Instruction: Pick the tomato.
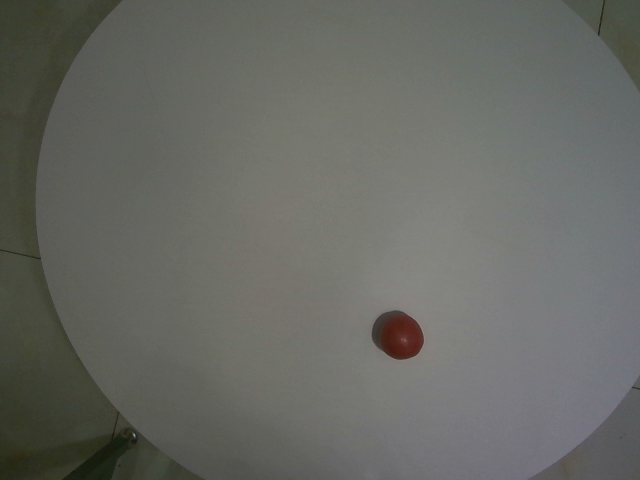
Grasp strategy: vertical